Identify and extract the amount in words, amount in numbers, payee name, cheque date, and bank name from the image.
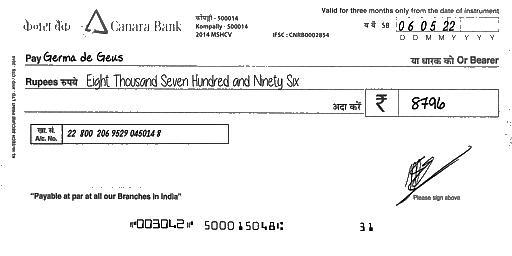
amt_in_words: Eight Thousand Seven Hundred and Ninety Six
amt_in_figures: 8796
payee_name: Germa de Geus
bank_name: Canara Bank
cheque_date: 06/05/22